Question: What do the imaging results show?
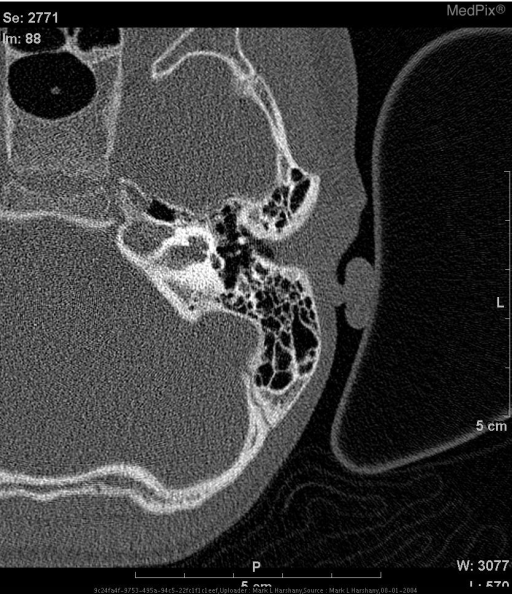
Answer: The imaging shows High-resolution CT through the petrous bone in axial section shows a cystic cochleovestibular malformation of both ears.  The bilateral cochlear turns are incomplete with a small appearance of the apex (last cochlear turn).  The bilateral semicircular canals are abnormal with dilatation of the posterior and lateral semicircular canals. The vesibule is dilated on both sides.  The vestibular aqueduct appears normal.
The findings are bilateral although more pronounced on the right. View of left cochlea. Note the apex is small and the turns are incomplete.